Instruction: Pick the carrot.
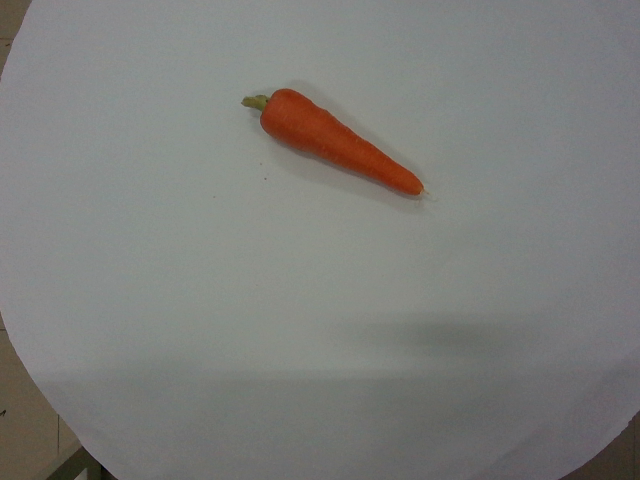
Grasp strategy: vertical